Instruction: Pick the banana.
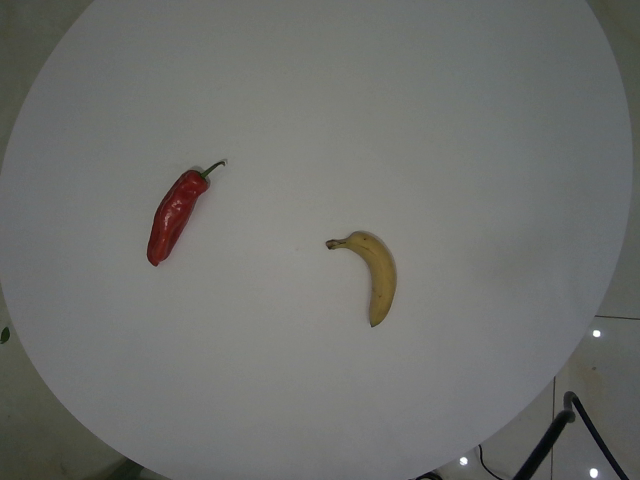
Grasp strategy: vertical